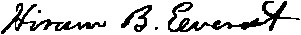
Signature of: hiram bond everest